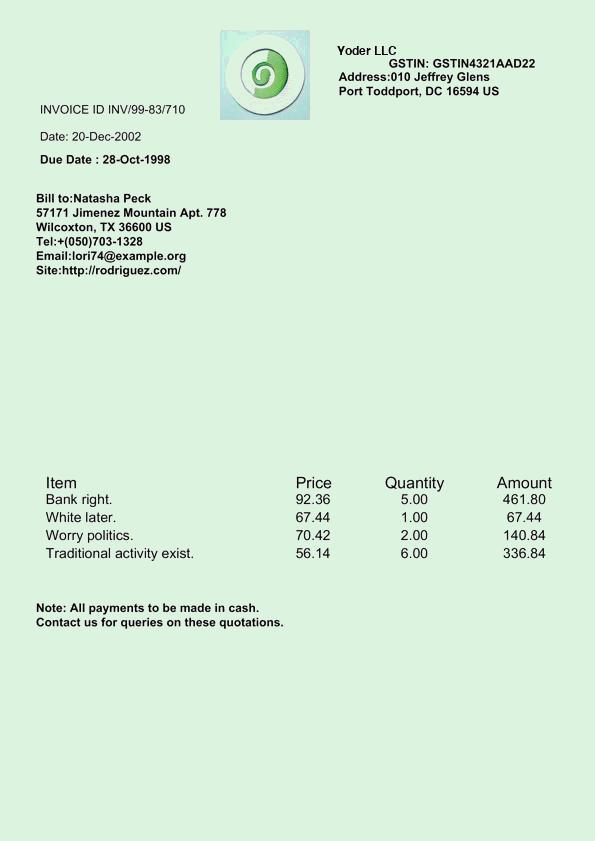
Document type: Invoice